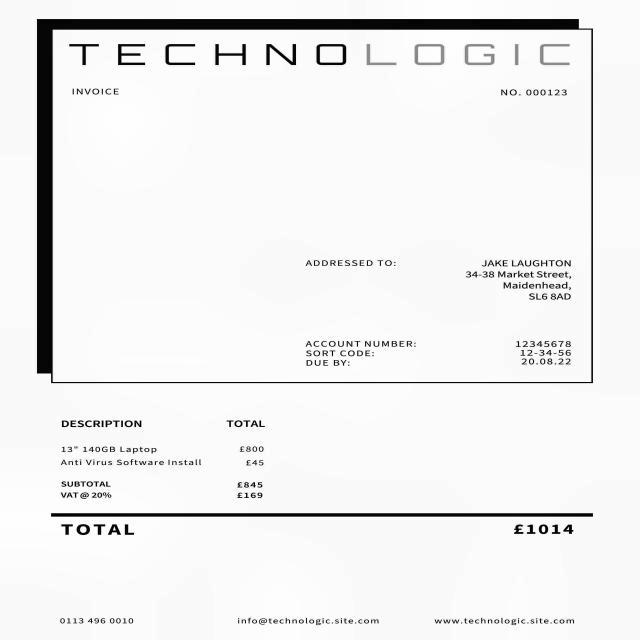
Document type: Invoice